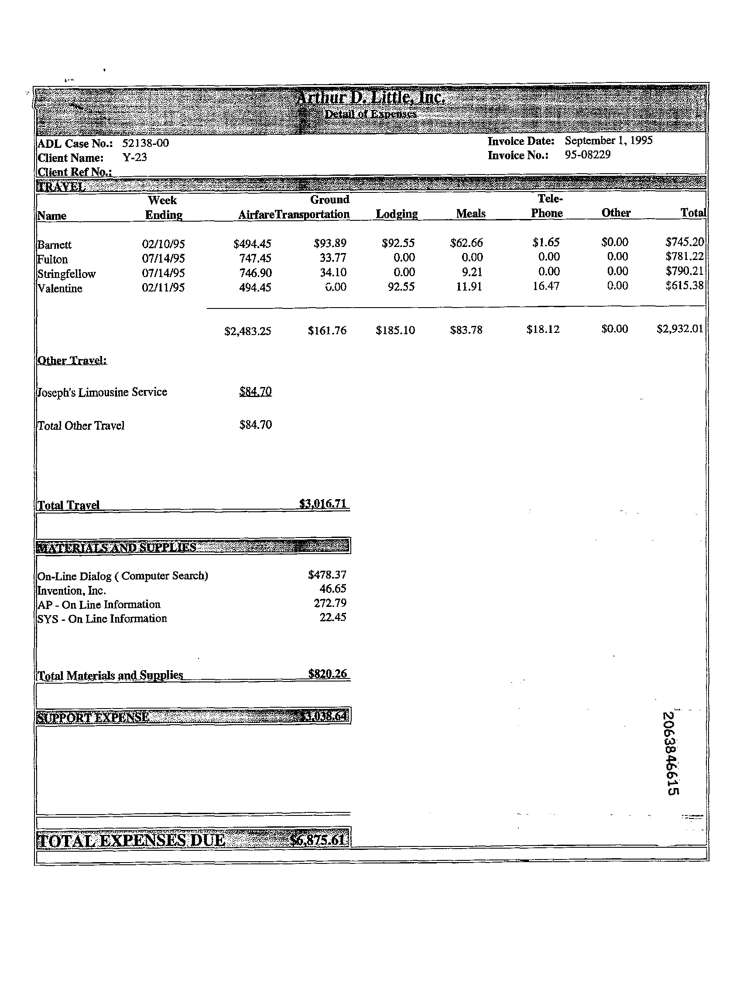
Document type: Invoice